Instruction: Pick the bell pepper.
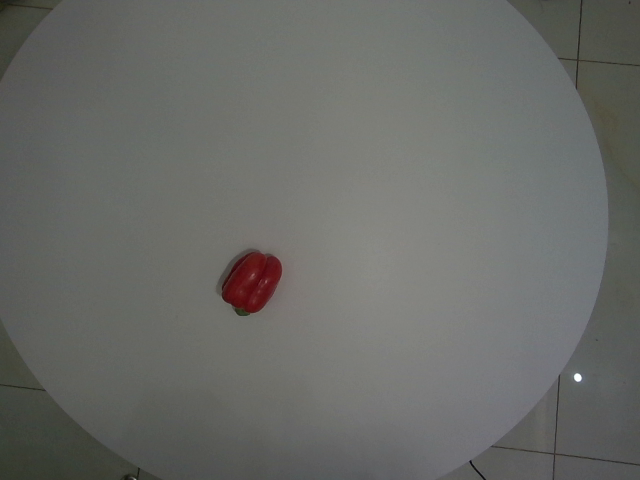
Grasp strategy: vertical